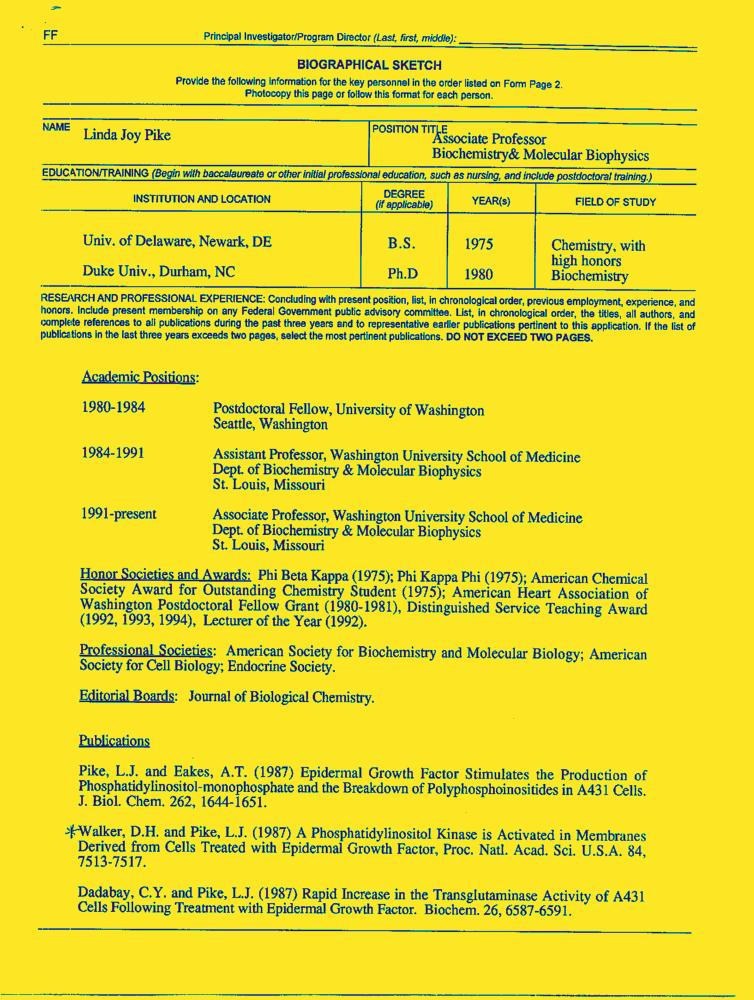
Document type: Resume-Doc